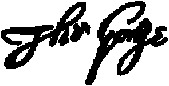
Signature of: thomas gorges